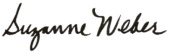
Signature of: suzanne weber